Question: What might the diagnosis be?
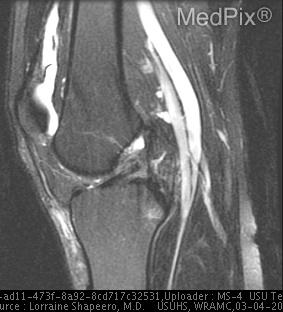
Answer: The possible diagnosis includes Combined findings are characteristic for ACL, MCL tears and Segond fracture.